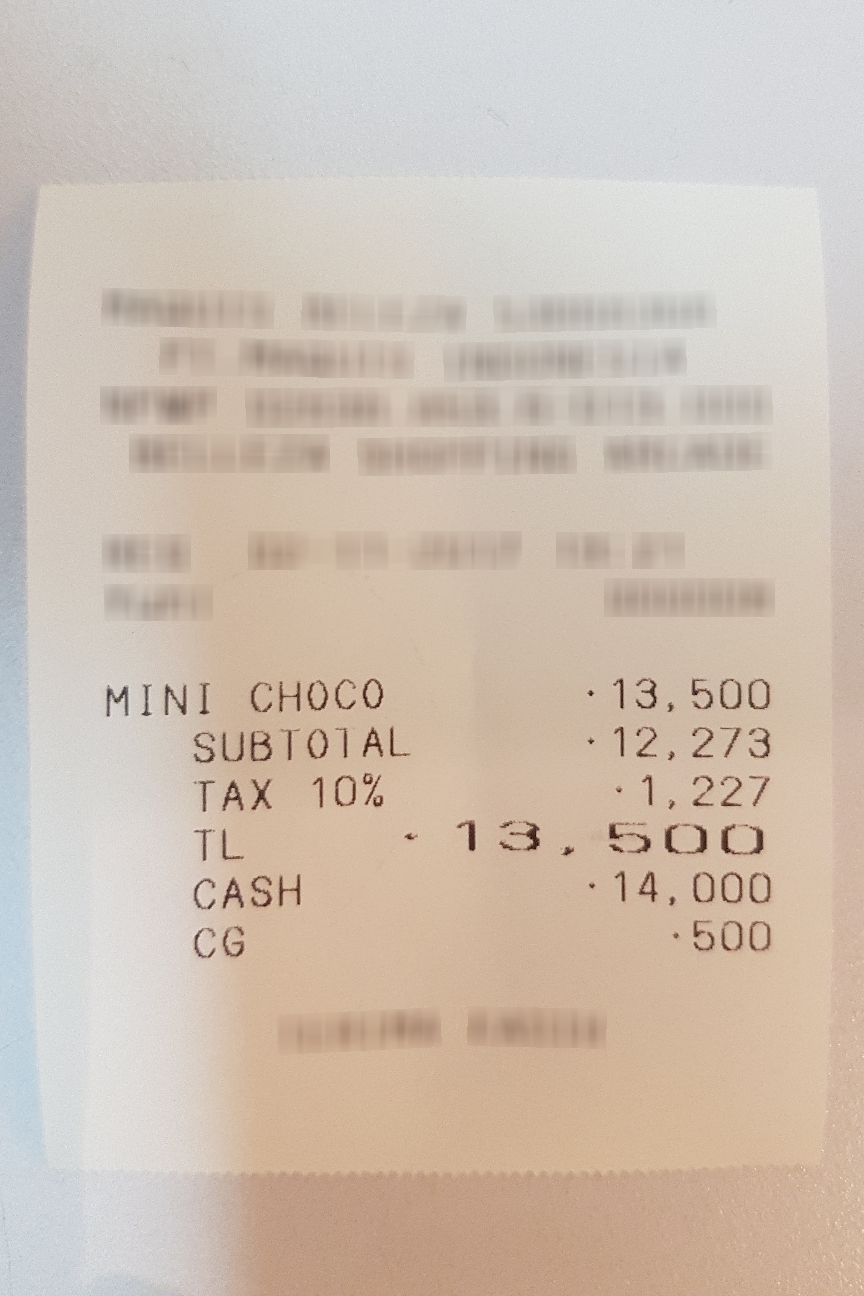
Number of items: 2
Subtotal: 12,273
Tax: 1,227
Total: 13,500
OCR text regions:
text: MINI
text: CHOCO
text: 13,500
text: SUBTOTAL
text: 12,273
text: TAX
text: 10%
text: 1,227
text: TL
text: 13,500
text: CASH
text: 14,000
text: CG
text: 500